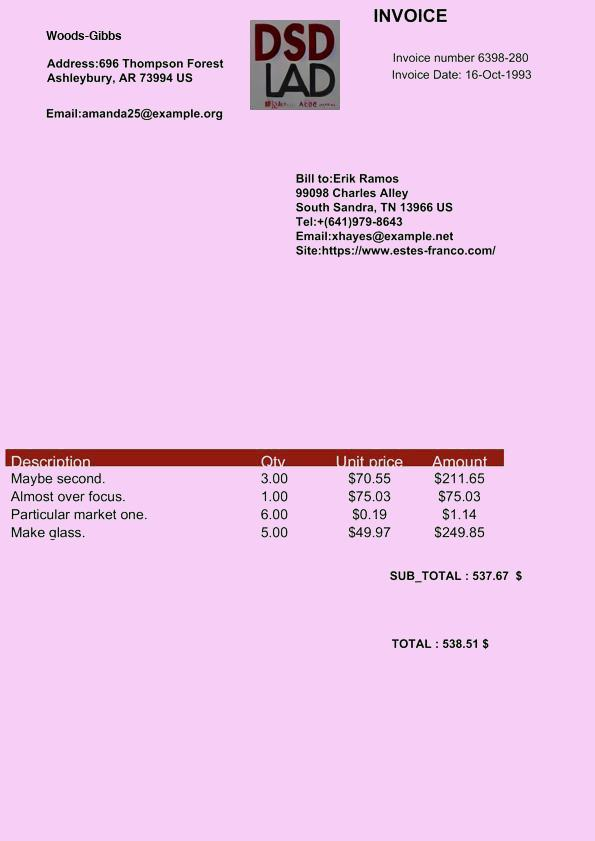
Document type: Invoice